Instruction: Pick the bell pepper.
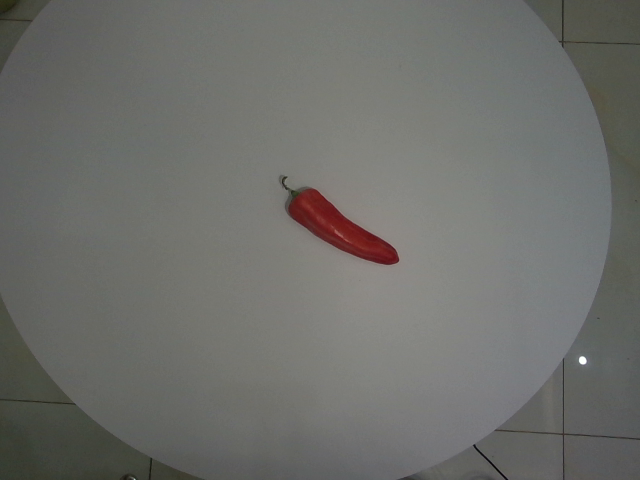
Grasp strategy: vertical